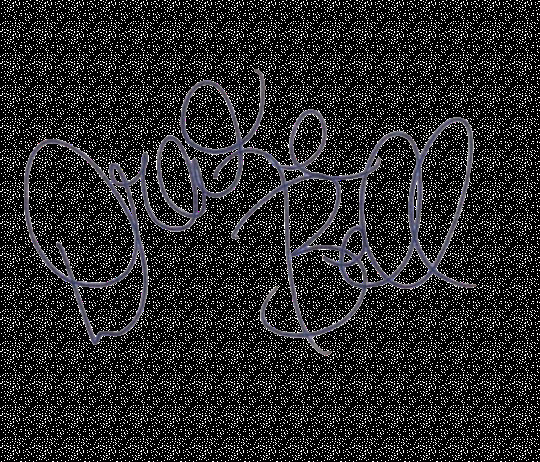
Signature of: drake bell